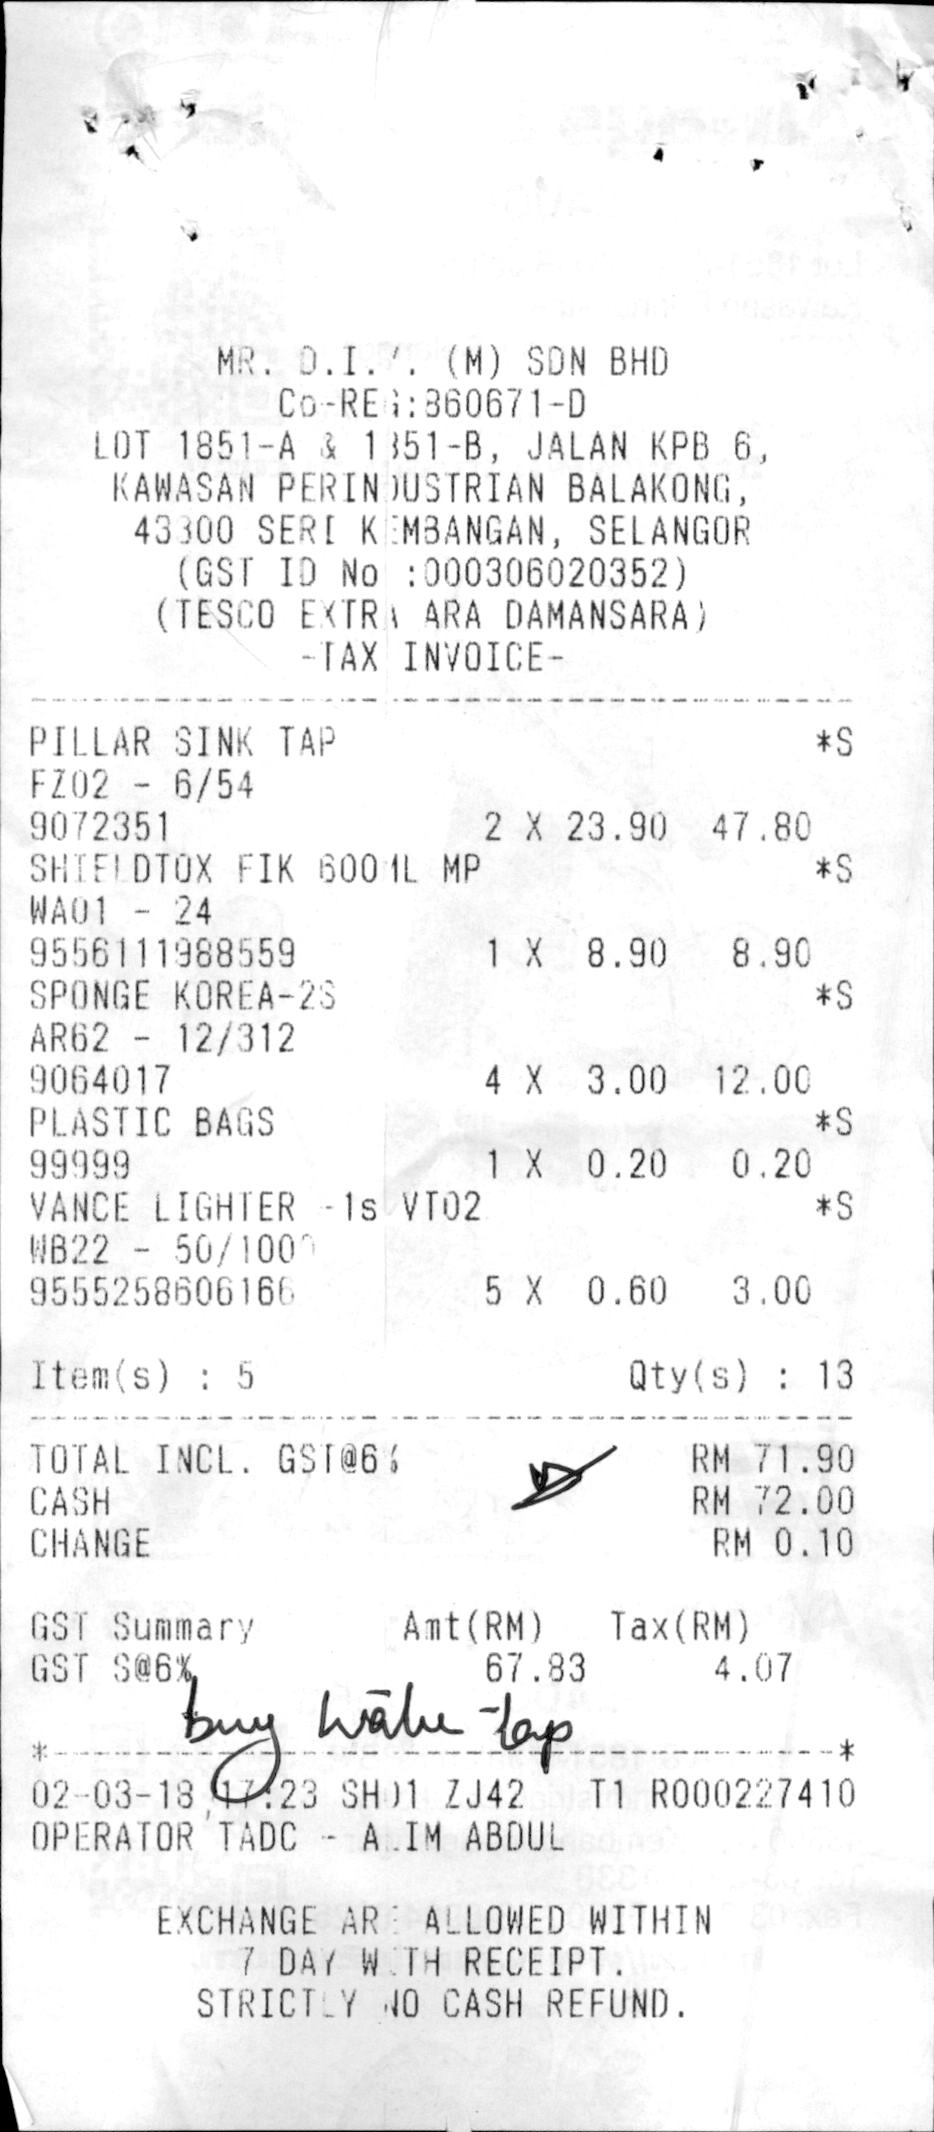
MR. D.I.Y. (M) SDN BHD
CO-REG:860671-D
LOT 1851-A & 1851-B, JALAN KPB 6,
KAWASAN PERINOUSTRIAN BALAKONG,
43300 SERI KEMBANGAN, SELANGOR
(GST ID NO : 000306020352)
(TESCO EXTRA ARA DAMANSARA)
TAX INVOICE
PILLAR SINK TAP
FZ02 - 6/54
*S
9072351
2 X 23.90
47.80
SHIELDTOX FIK 600ML MP
*S
WA01 - 24
9556111988559
1 X
8.90
8.90
SPONGE KOREA-2S
*S
AR62 - 12/312
9064017
4 X
3.00
12.00
PLASTIC BAGS
99999
1 X
0.20
0.20
VANCE LIGHTER - 1S VT02
*S
WB22 - 50/1000
9555258606166
5 X
0.60
3.00
ITEM(S)
: 5
QTY(S) : 13
TOTAL INCL. GST@6%
CASH
CHANGE
RM 71.90
RM 72.00
RM 0.10
GST SUMMARY
GST S@6%
AMT (RM)
67.83
TAX (RM)
4.07
02-03-18 17:23
SH01 ZJ42
T1 R000227410
OPERATOR
TADC - AEIM ABDUL
EXCHANGE ARE ALLOWED WITHIN
7 DAY WITH RECEIPT .
STRICTLY NO CASH REFUND .